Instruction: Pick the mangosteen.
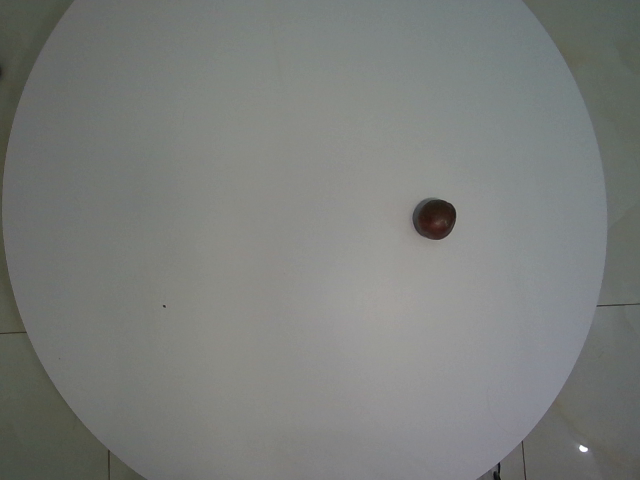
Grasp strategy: vertical